Question: Talk about the condition:
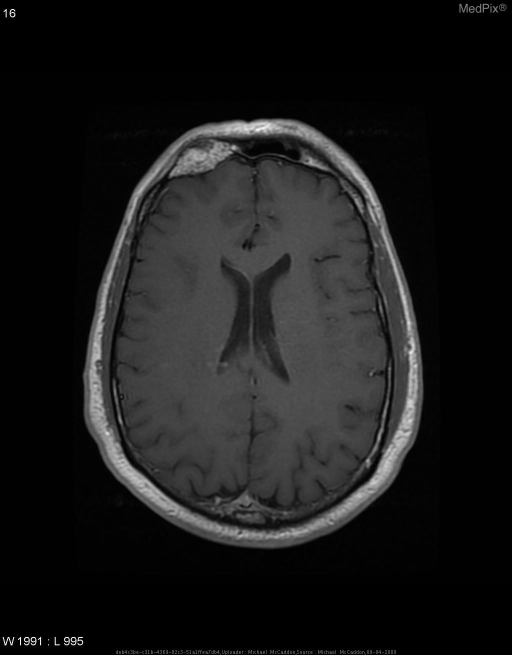
Answer: The disease is discussed as: Lesions/Condition: Calvarial Hemangioma

Cell  of  Origin: Endothelium

Synonyms: Hemangioma, bone

Associations/Predisposing  Factors: None

Common  Locations: Skull, other bone hemangiomas in Lumbar Vertebrae and Long Bones (1,2)

Demographics: F:M, 3:1

Histology:  Multiple engorged single walled vessels interwoven in trabeculae (1)

Gross  Appearance:  Fleshy and vascular with scalloping of calvarium. (1)

Prognosis  and  Treatment: Benign lesion, typically not treated.  Surgical resection can be performed.